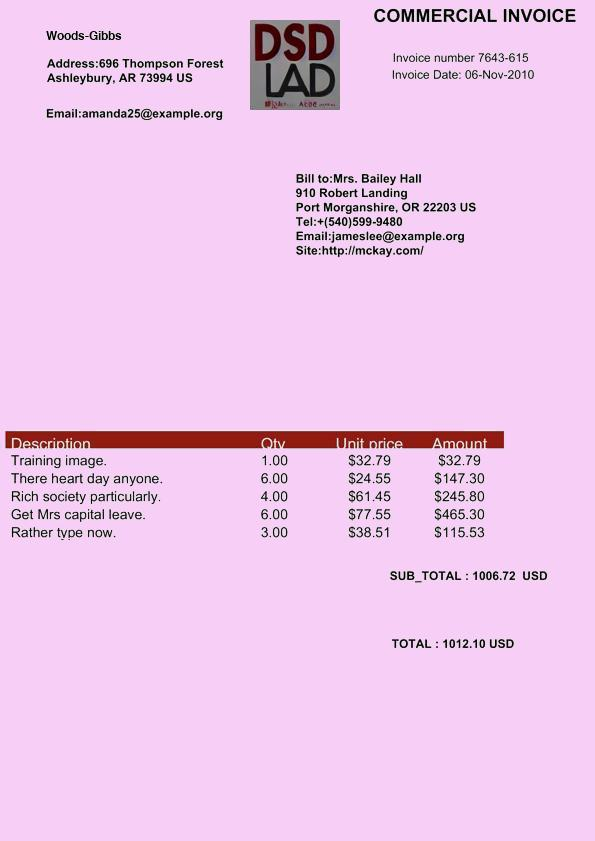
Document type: Invoice